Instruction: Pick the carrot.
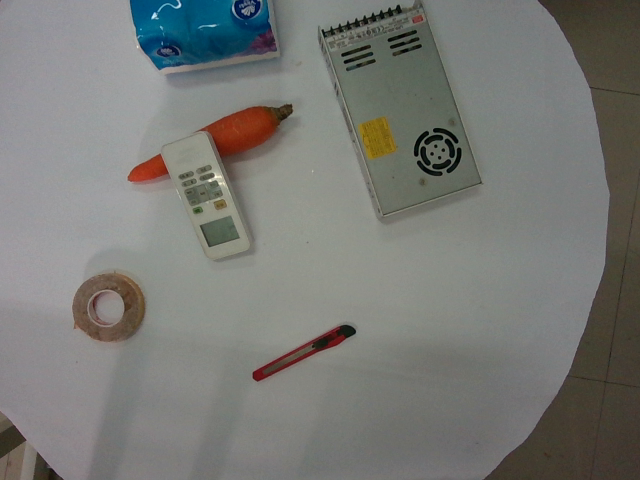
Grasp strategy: vertical